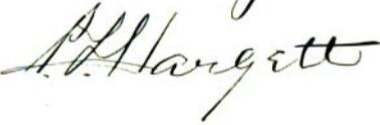
Signature of: peter l hargett